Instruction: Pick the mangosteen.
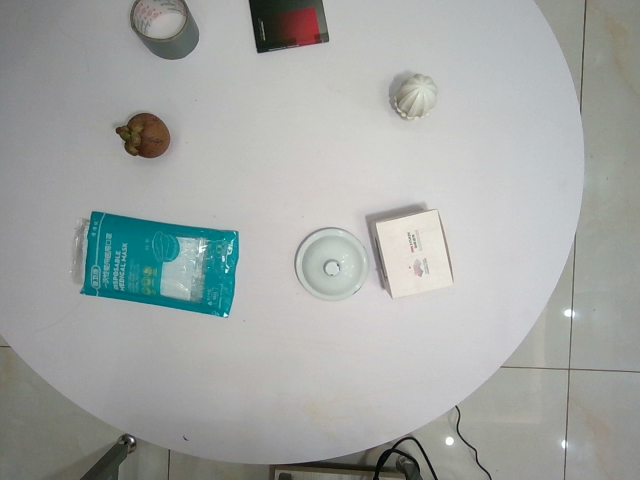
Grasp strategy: vertical